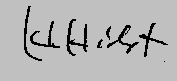
Signature of: hilda hilst